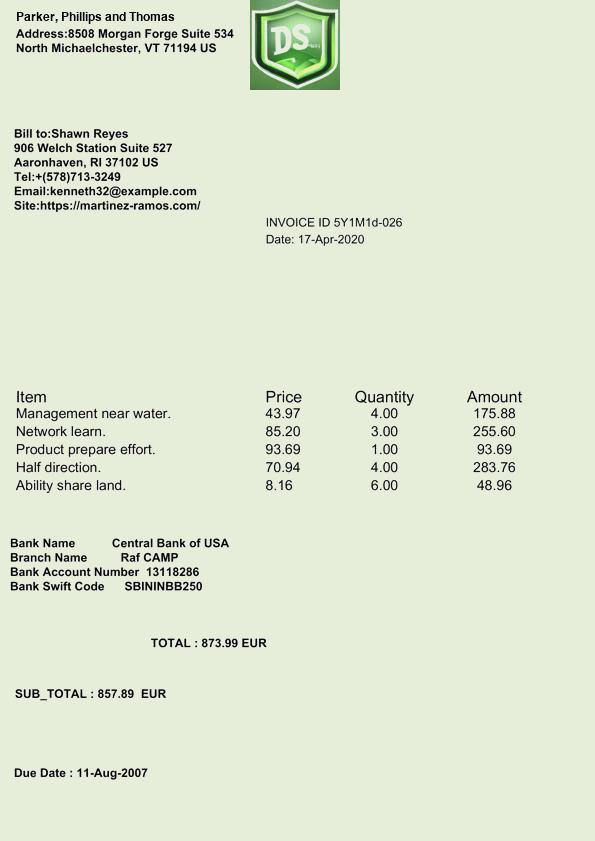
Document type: Invoice